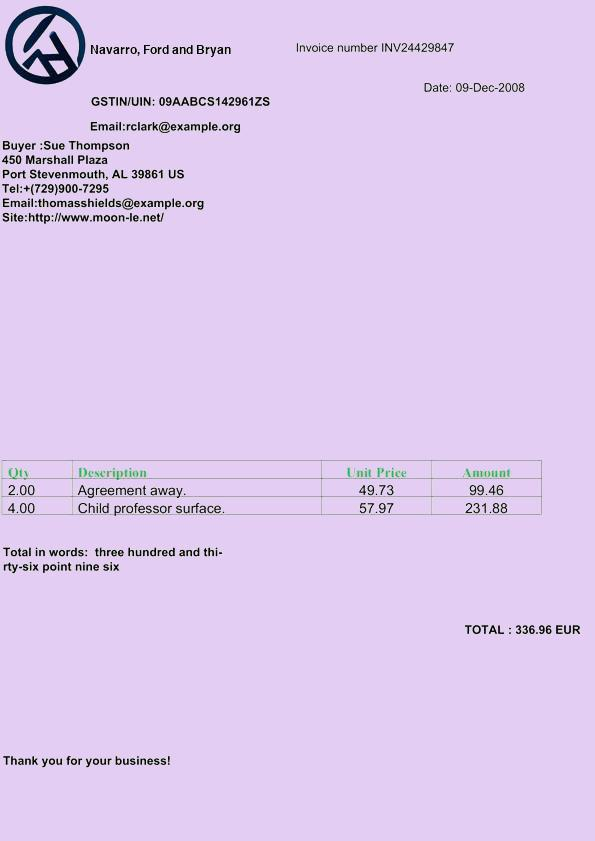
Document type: Invoice